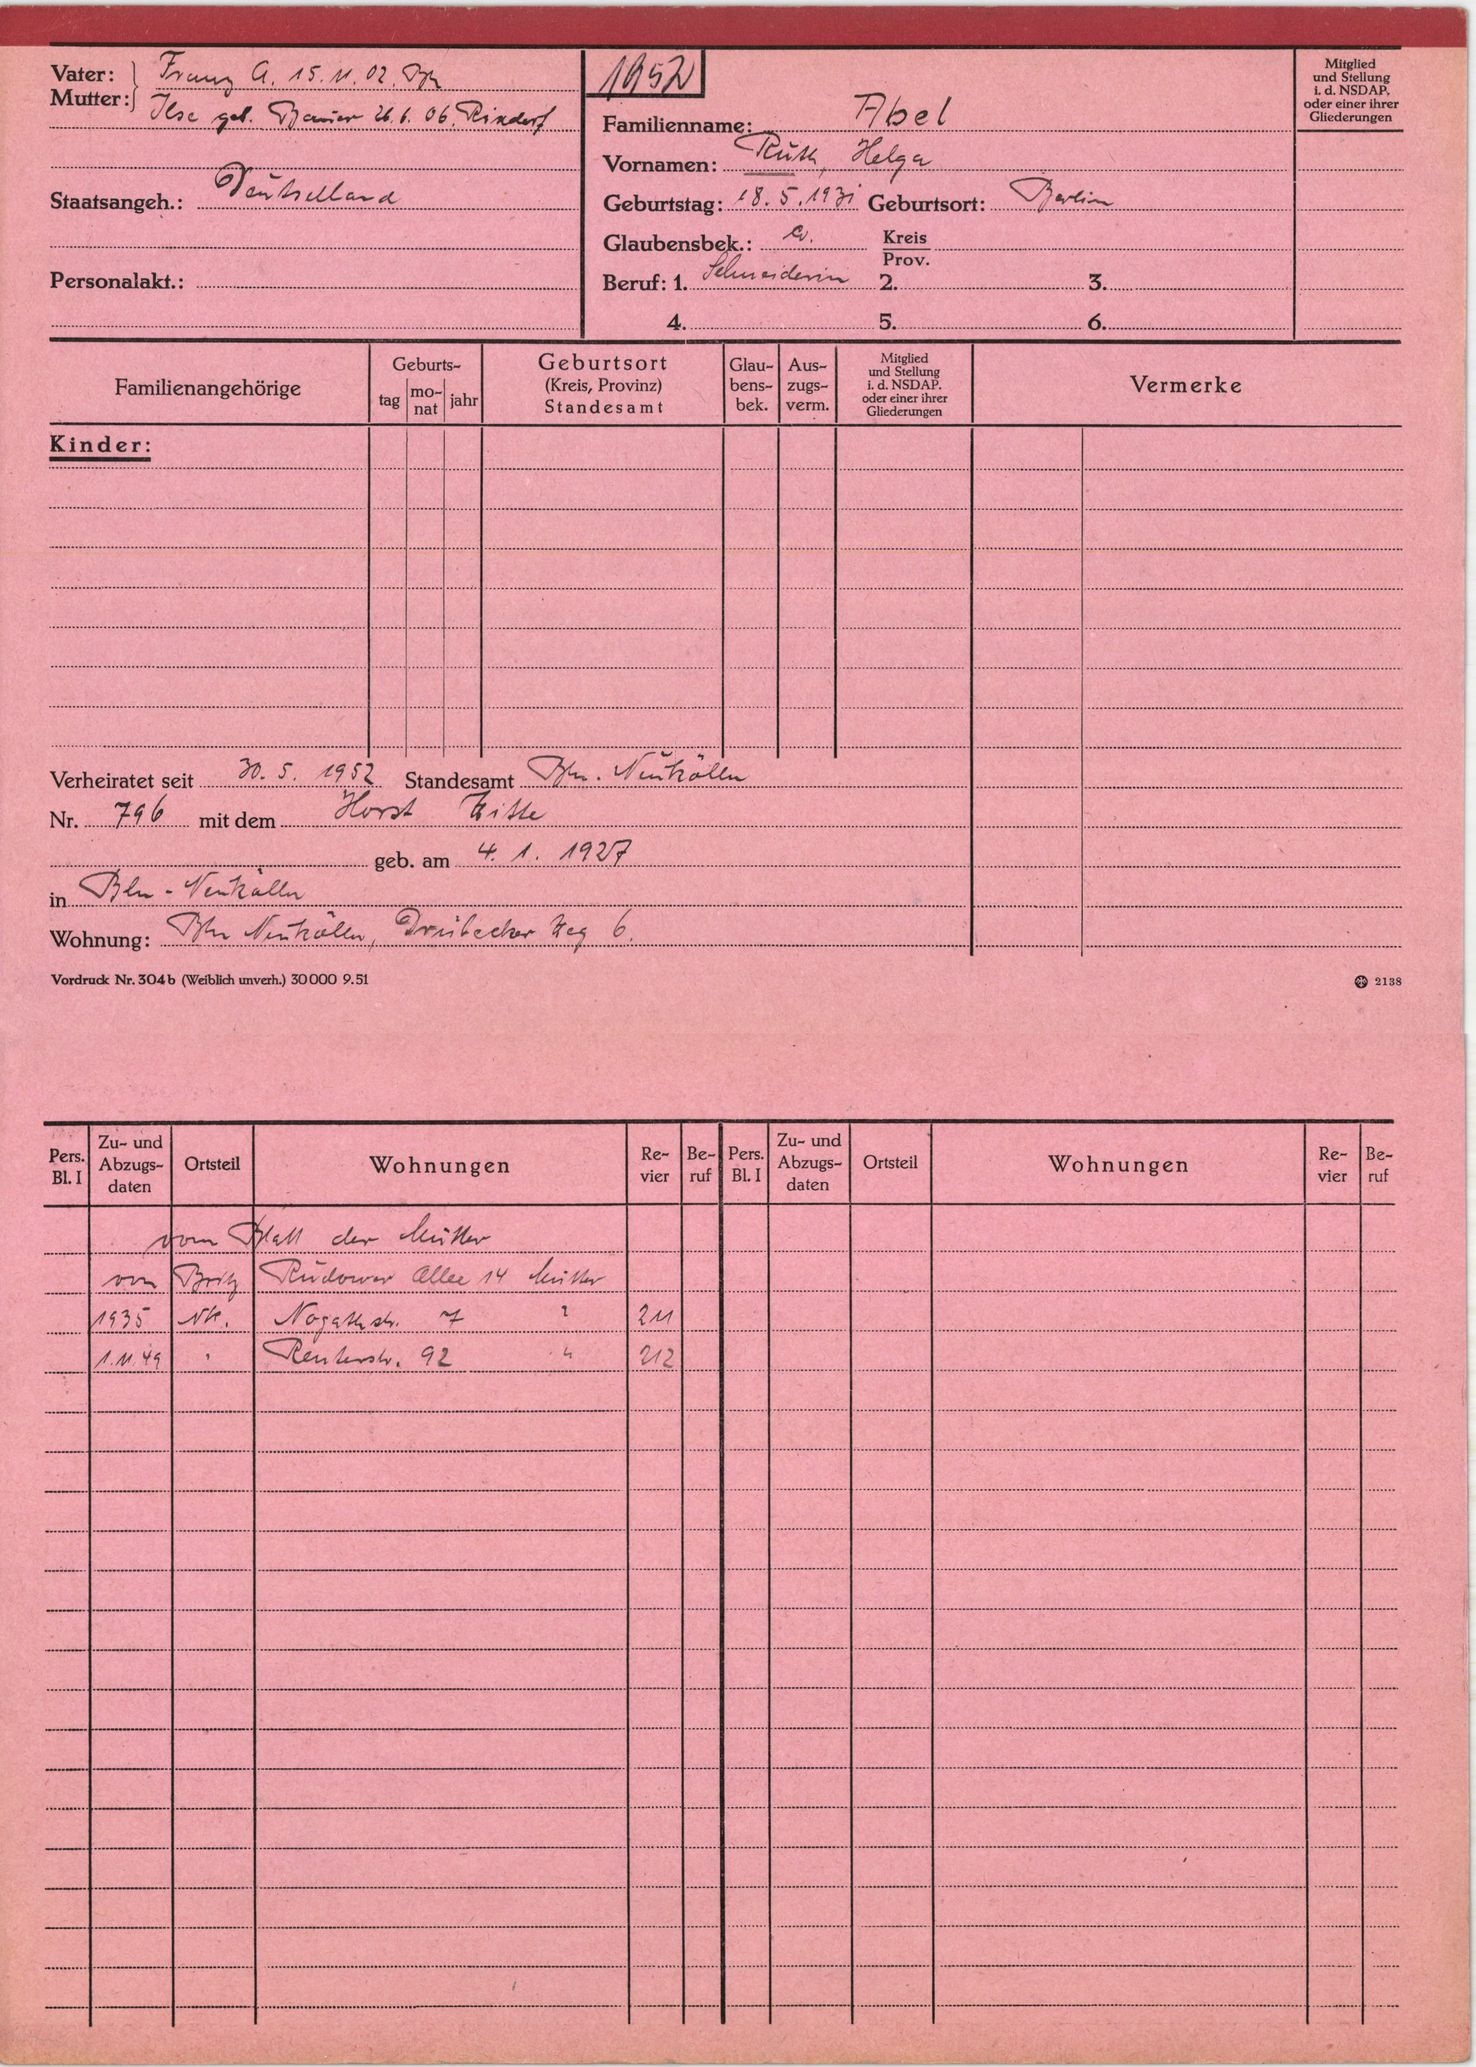
Abel